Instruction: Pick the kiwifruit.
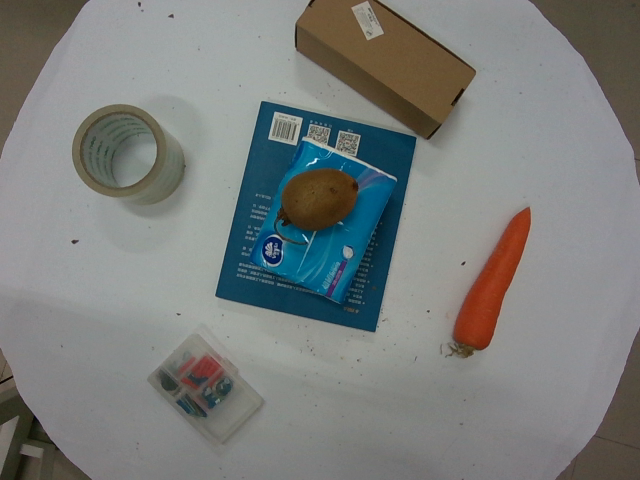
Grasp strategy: vertical